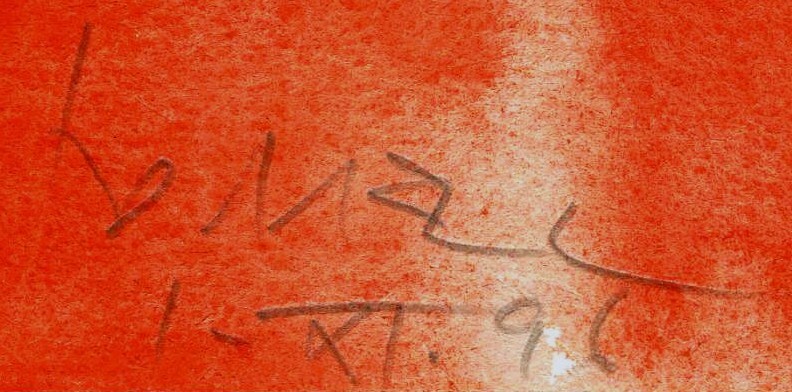
Signature of: alfons borrell